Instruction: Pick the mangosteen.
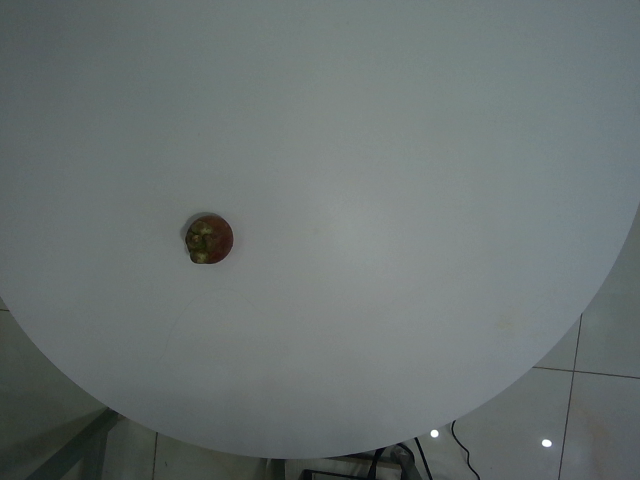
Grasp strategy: vertical